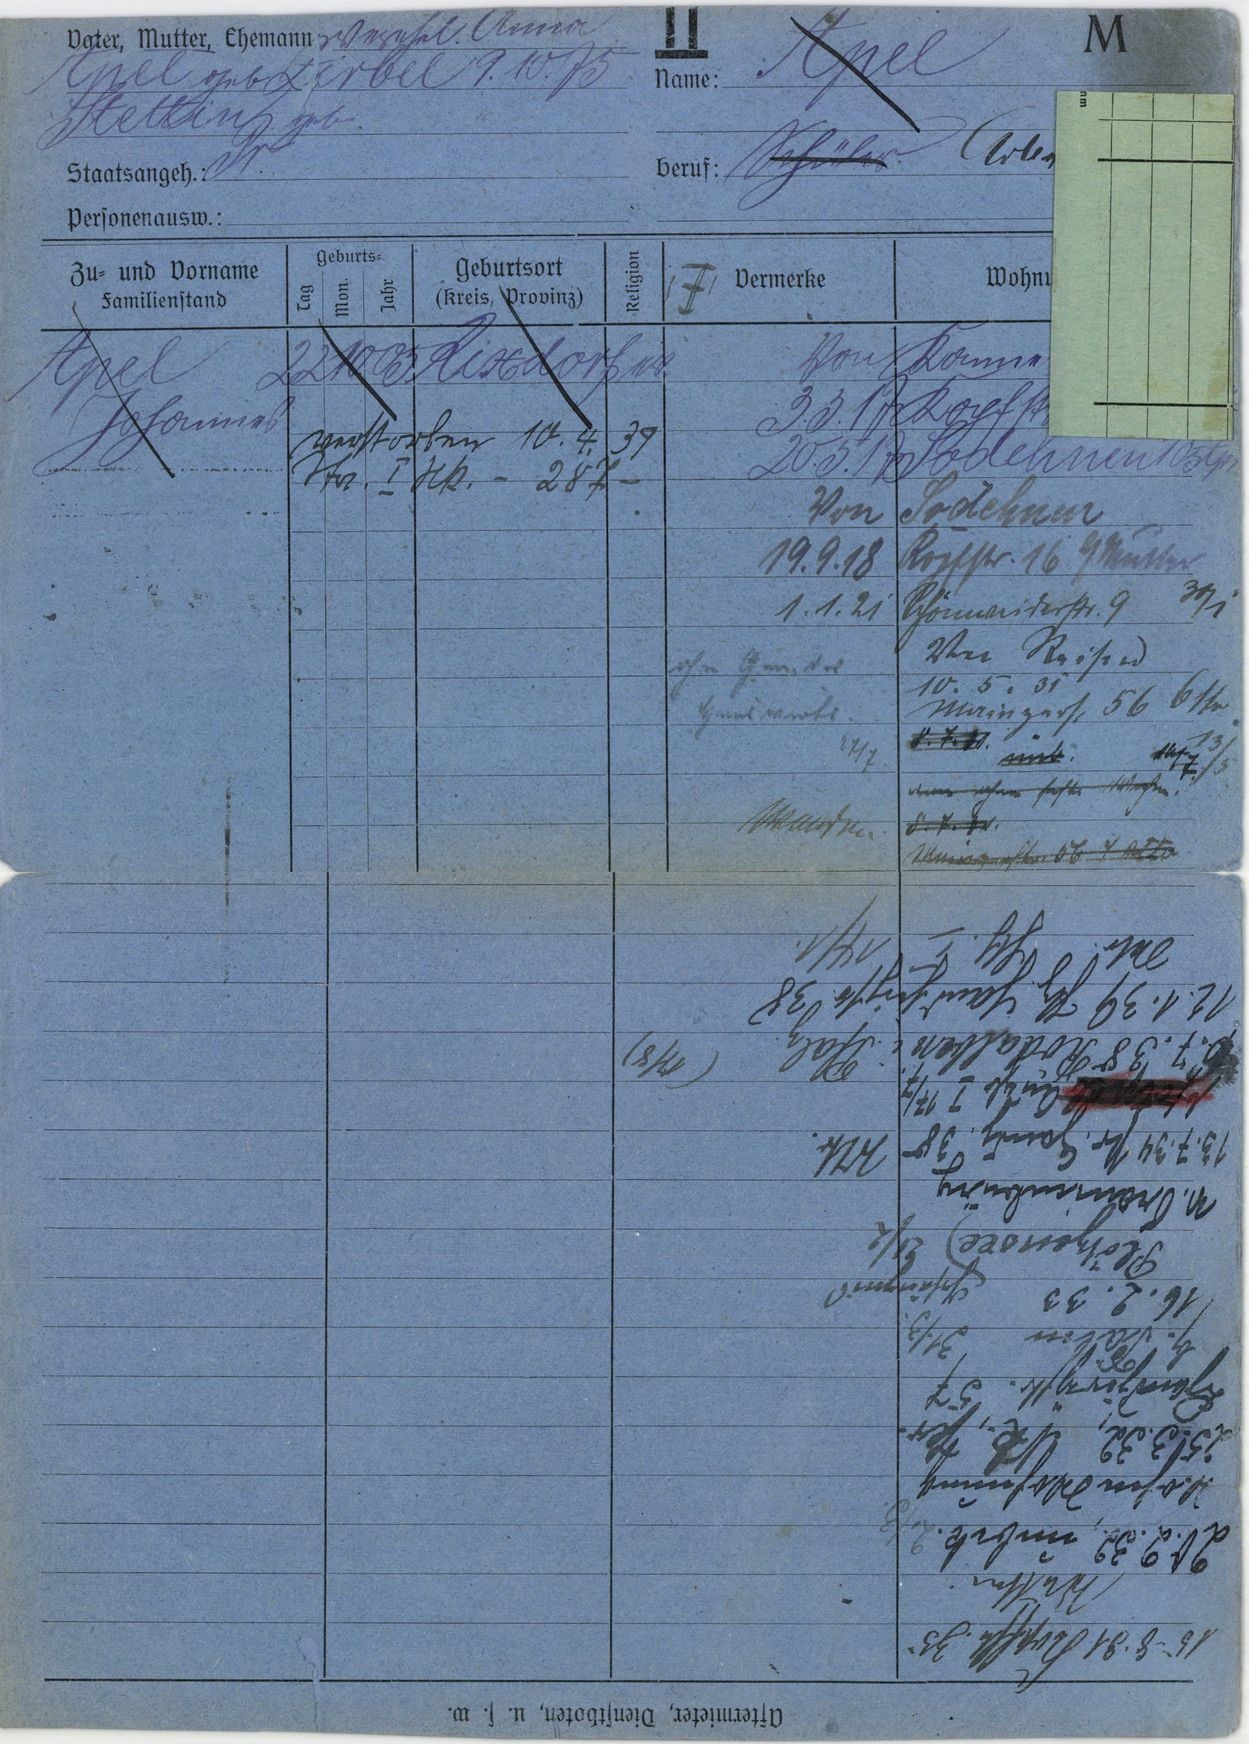
Apel